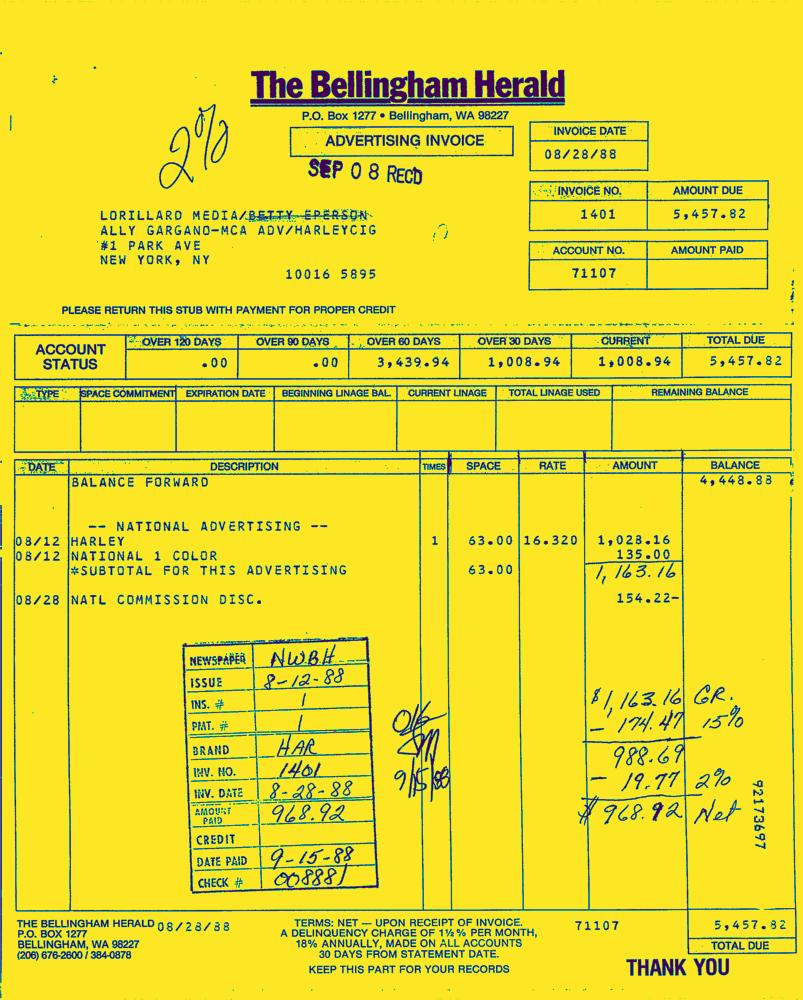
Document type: Invoice-Doc